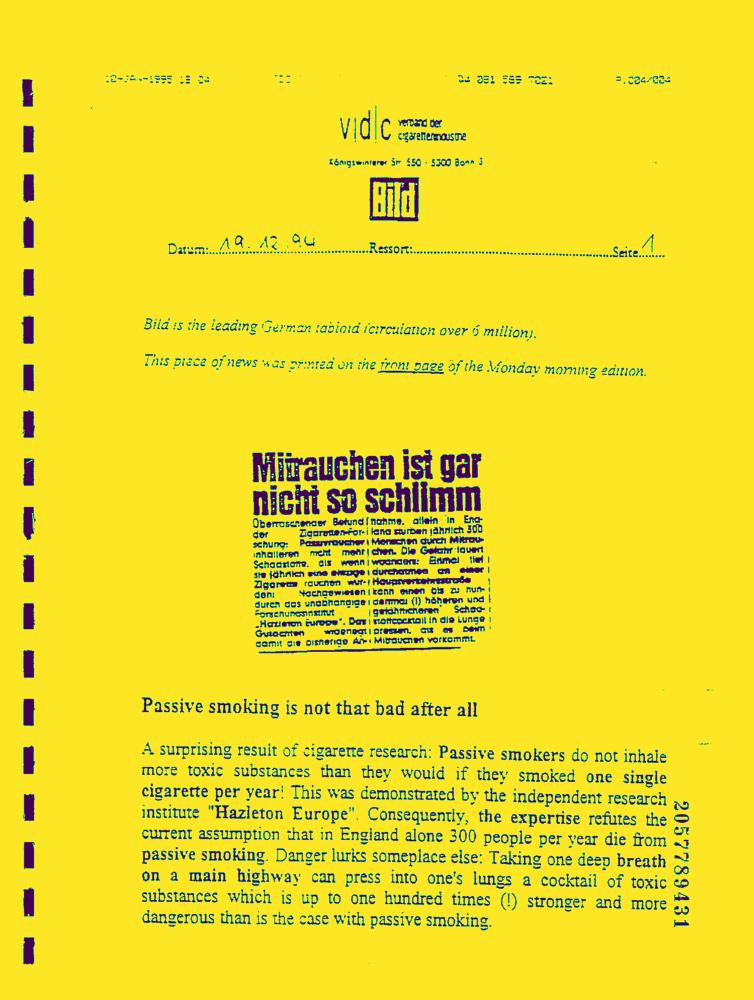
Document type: News-Article